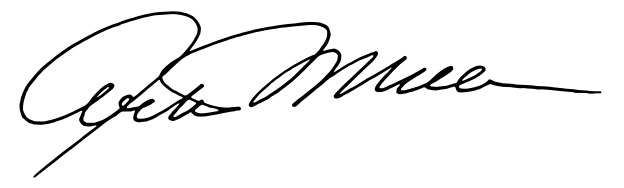
Signature of: arthur miller